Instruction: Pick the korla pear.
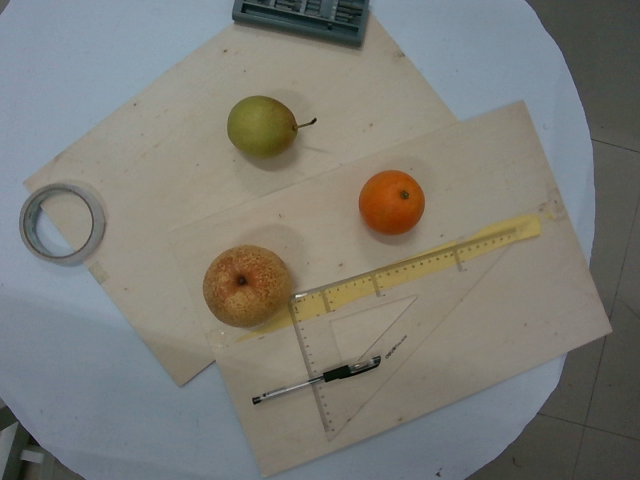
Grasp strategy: vertical